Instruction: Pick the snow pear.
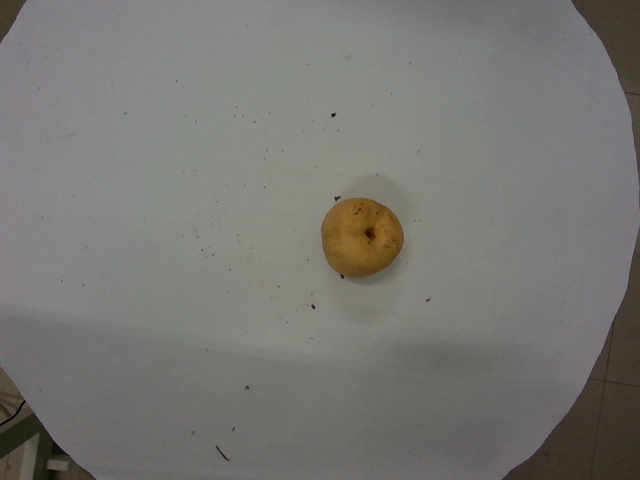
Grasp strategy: vertical